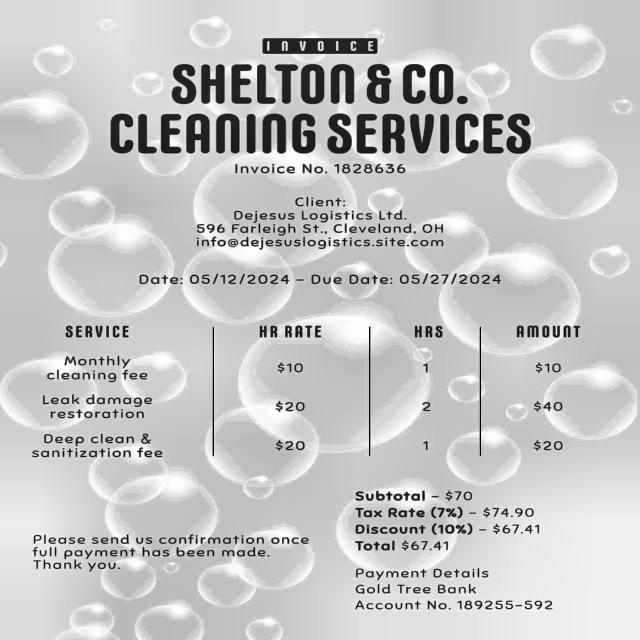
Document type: Invoice